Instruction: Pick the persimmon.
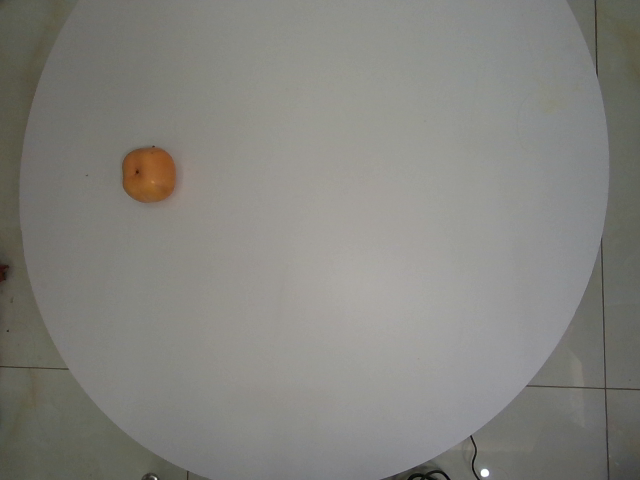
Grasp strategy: vertical